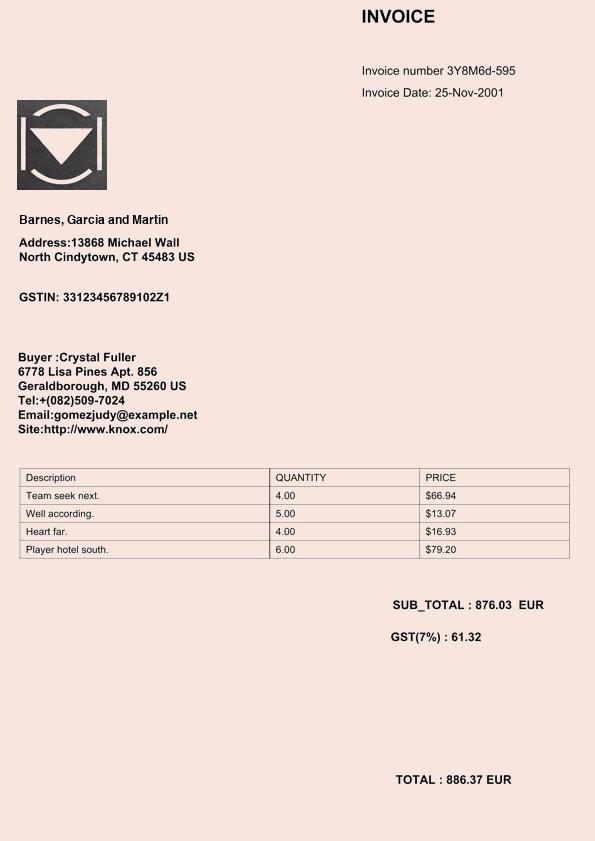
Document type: Invoice